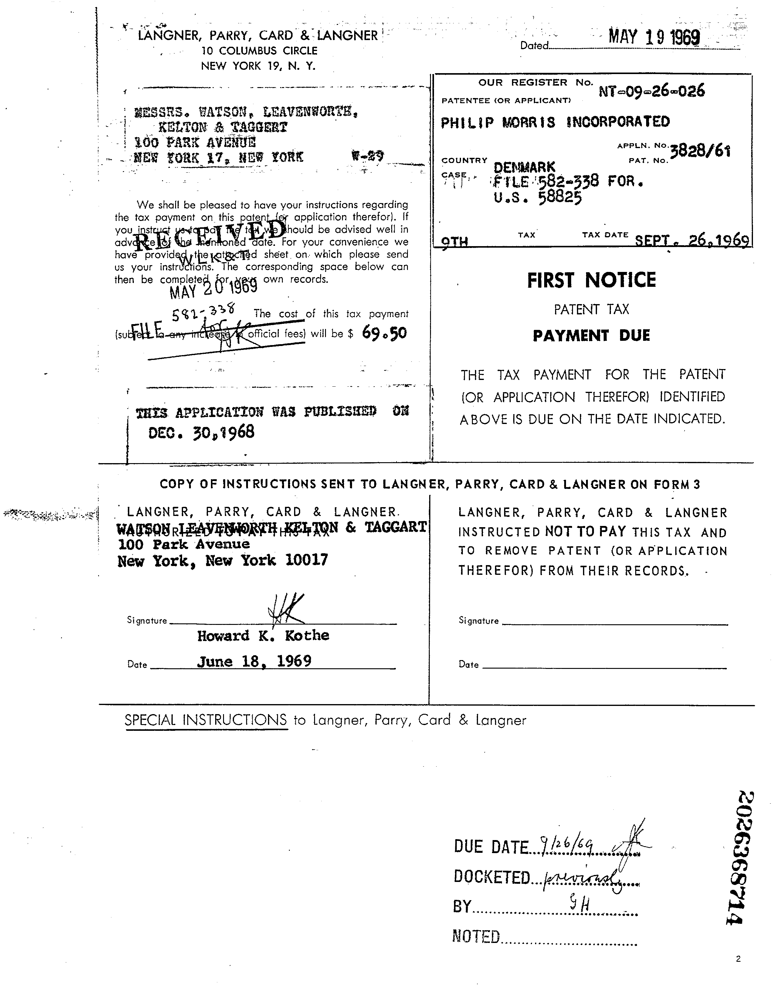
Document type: Invoice